Question: In what way does the history help explain the case?
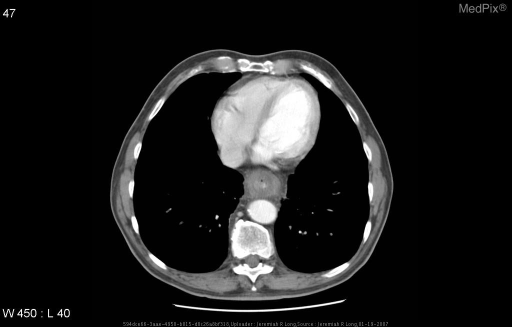
Answer: The patient's history of 79 year old male presents with dysphagia. is key in understanding the case.